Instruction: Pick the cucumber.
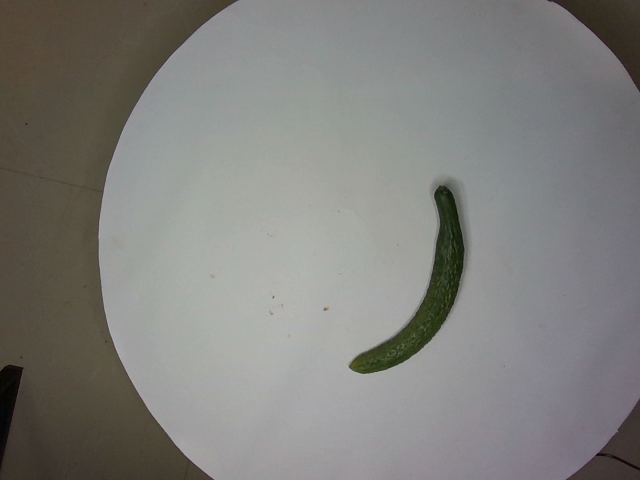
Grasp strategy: vertical